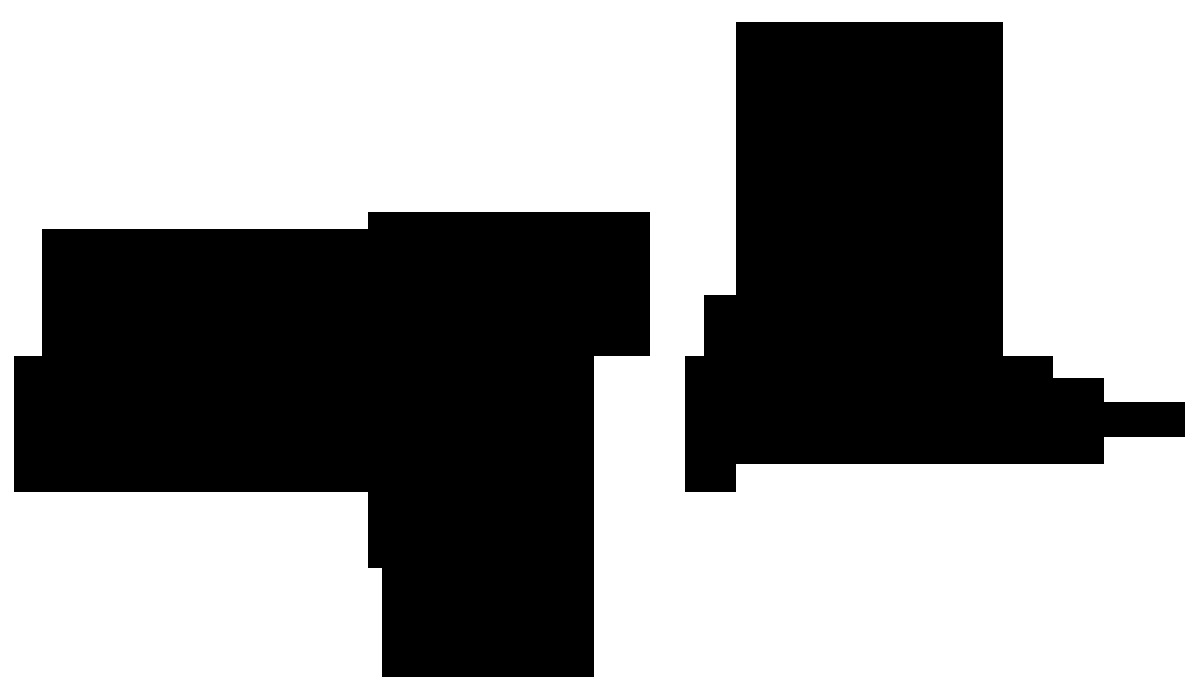
Signature of: andrej kuc